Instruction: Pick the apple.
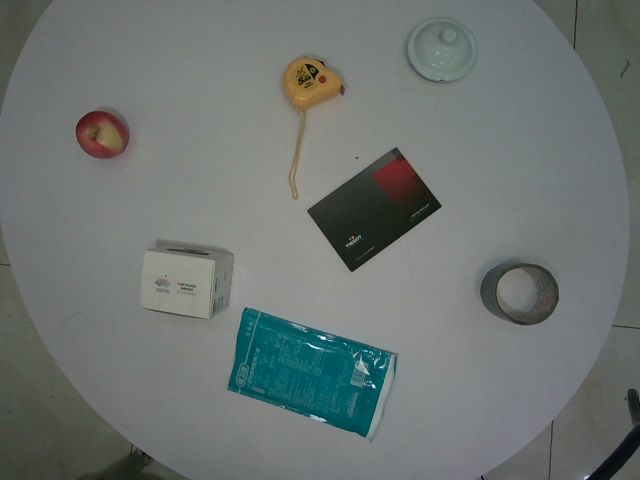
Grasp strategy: vertical